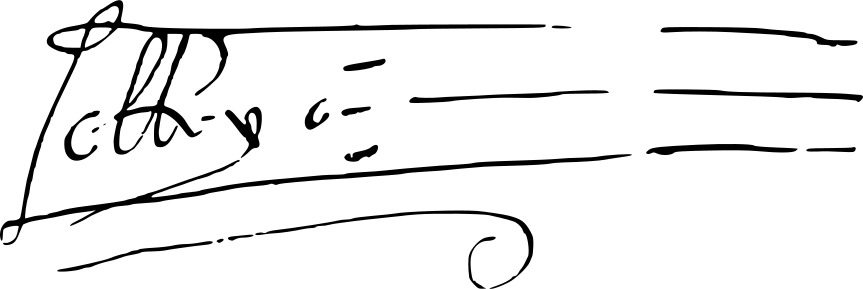
Signature of: john iii of portugal